Question: What is the name of the tenant mentioned in the document?
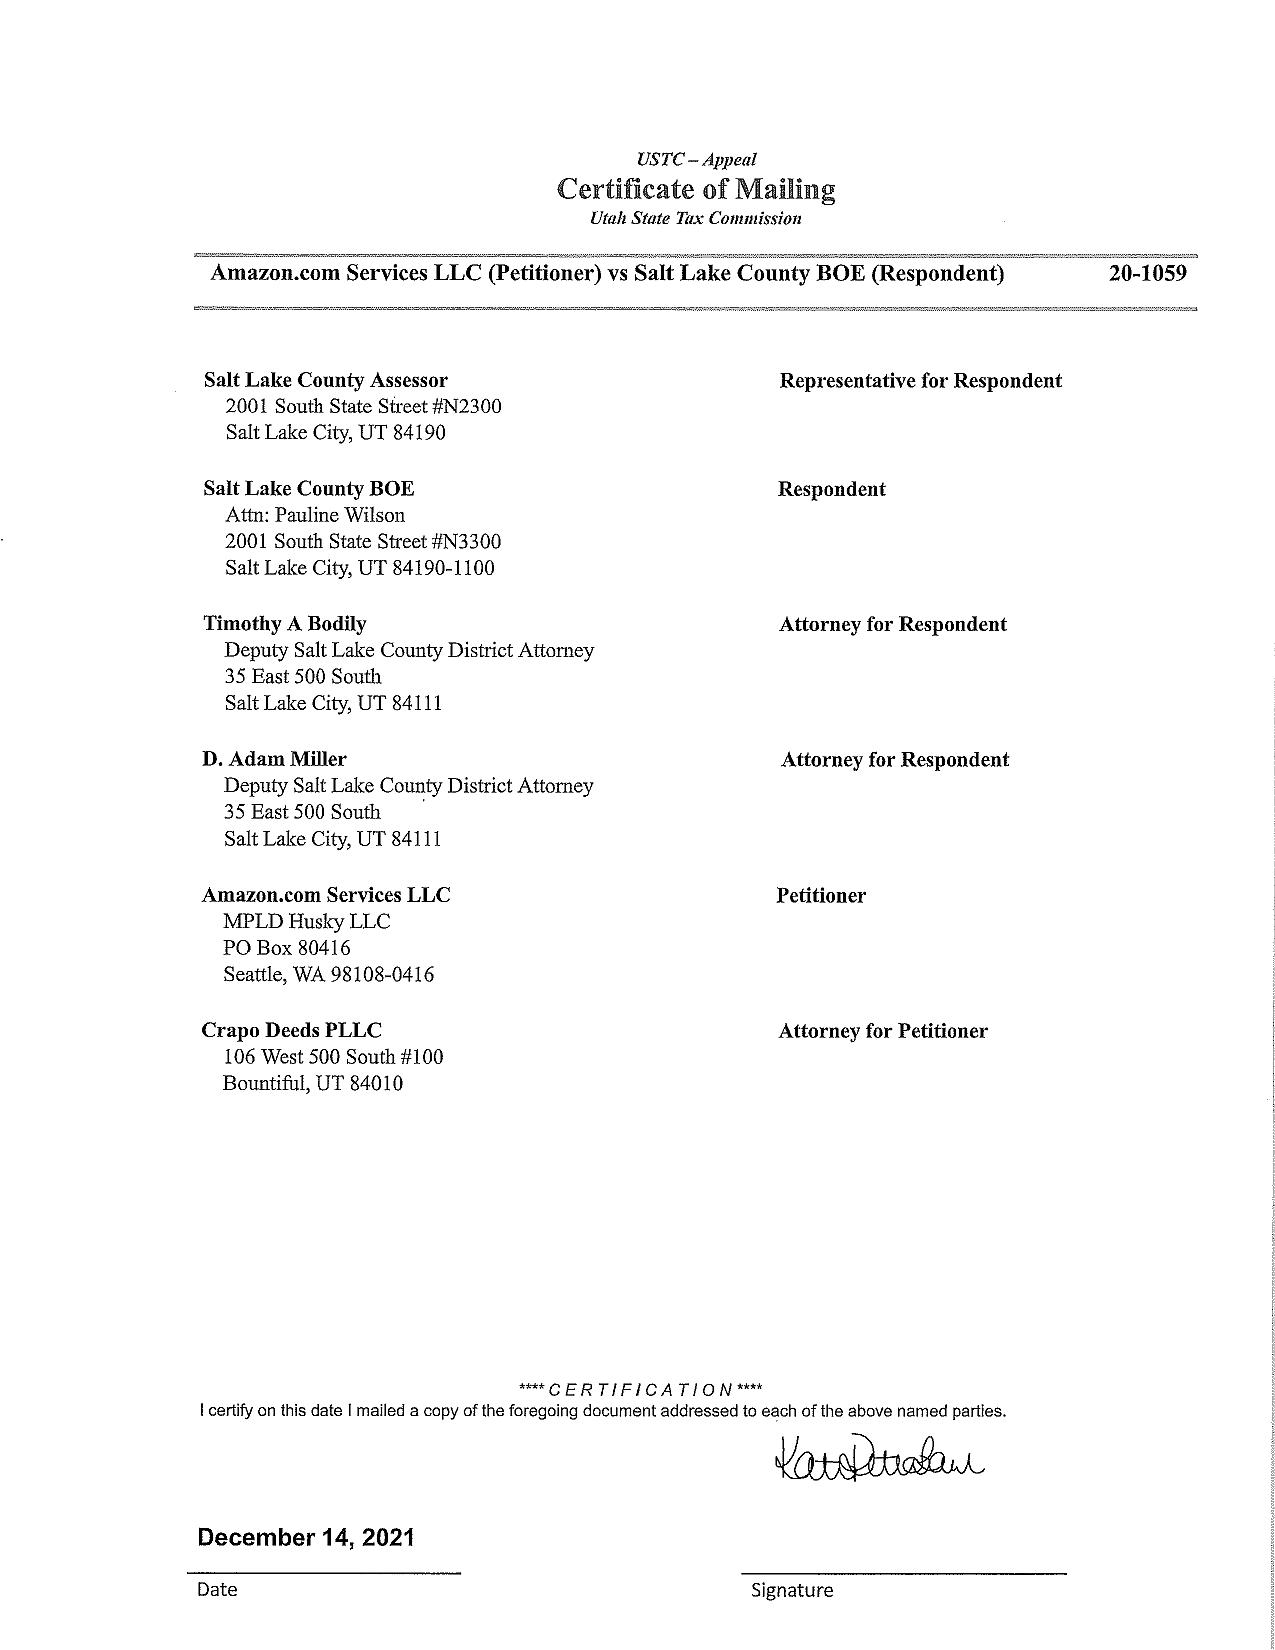
Answer: "Amazon.com Services LLC (Petitioner) vs Salt Lake County BOE (Respondent)"